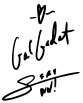
Signature of: gal gadot